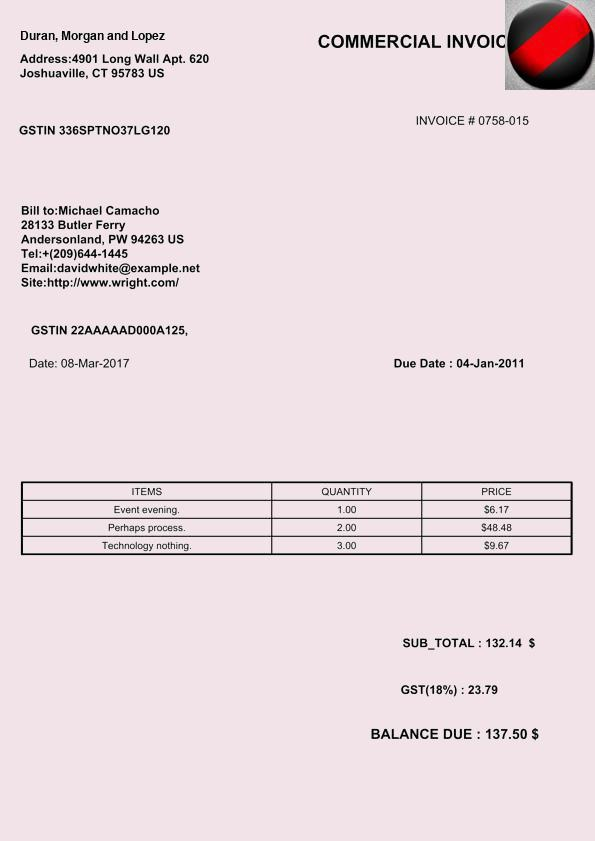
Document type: Invoice